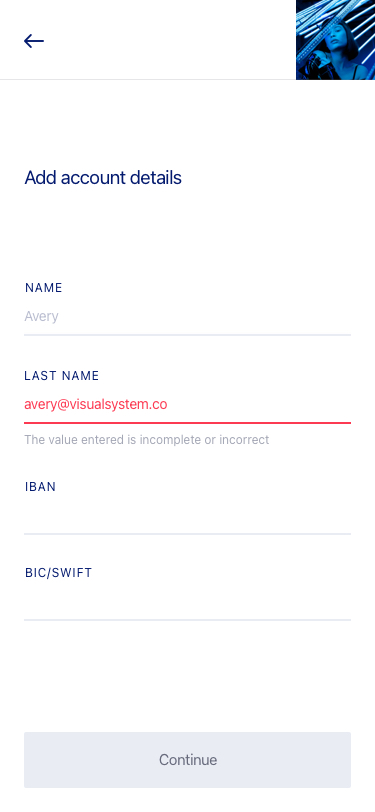
Text in this UI design:
Add account details
Last Name
avery@visualsystem.co
The value entered is incomplete or incorrect